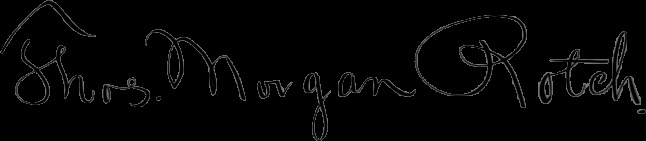
Signature of: thomas morgan rotch